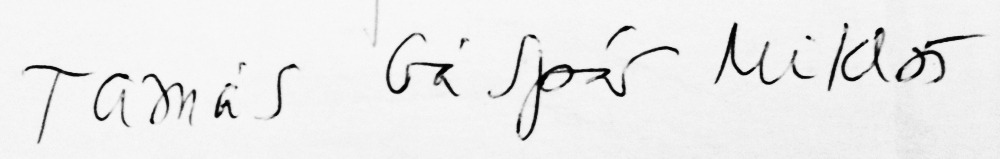
Signature of: gáspár miklós tamás